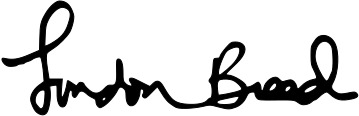
Signature of: london breed